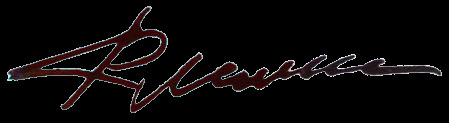
Signature of: ramiz mamedov